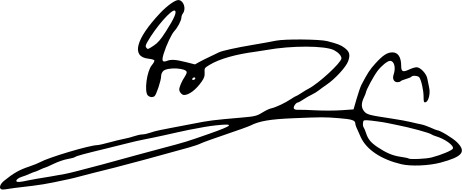
Signature of: zurab noghaideli